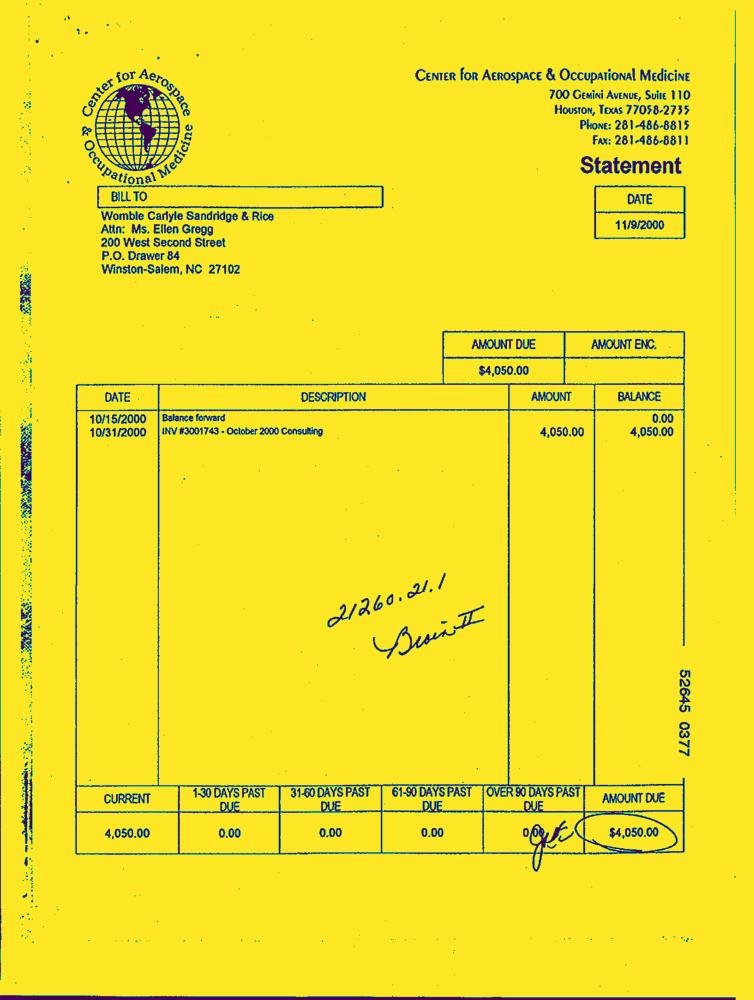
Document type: Invoice-Doc